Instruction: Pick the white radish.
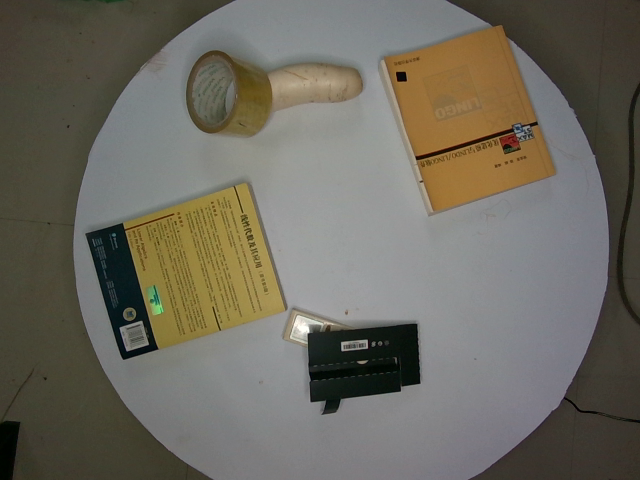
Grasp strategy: vertical